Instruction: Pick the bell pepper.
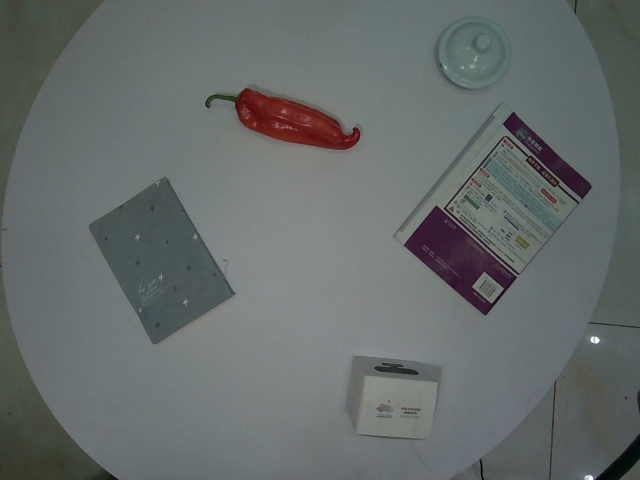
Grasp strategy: vertical